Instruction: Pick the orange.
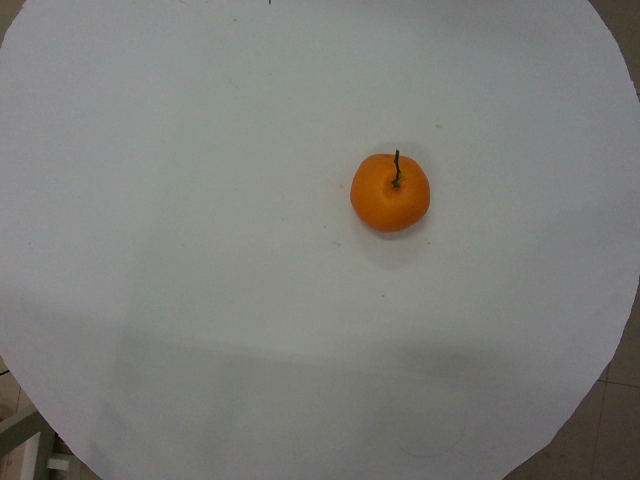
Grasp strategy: vertical